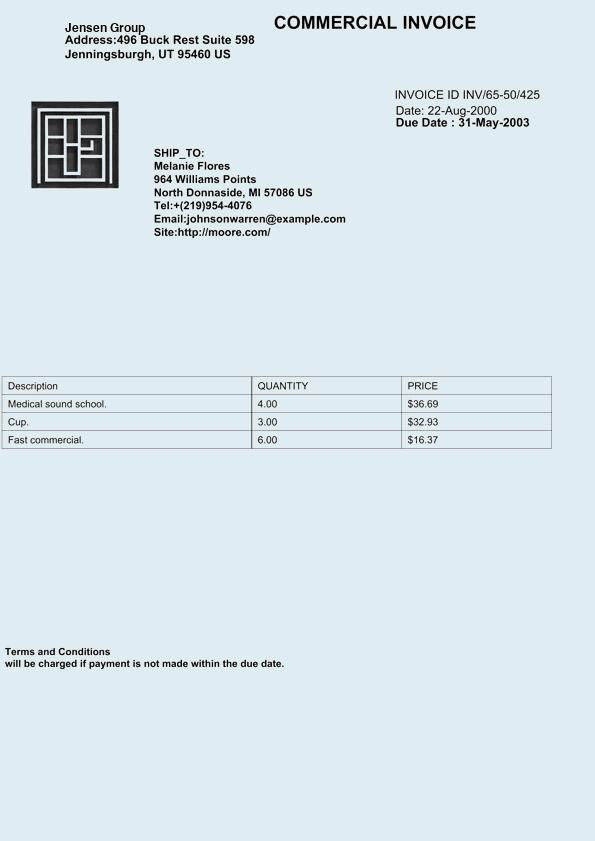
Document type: Invoice